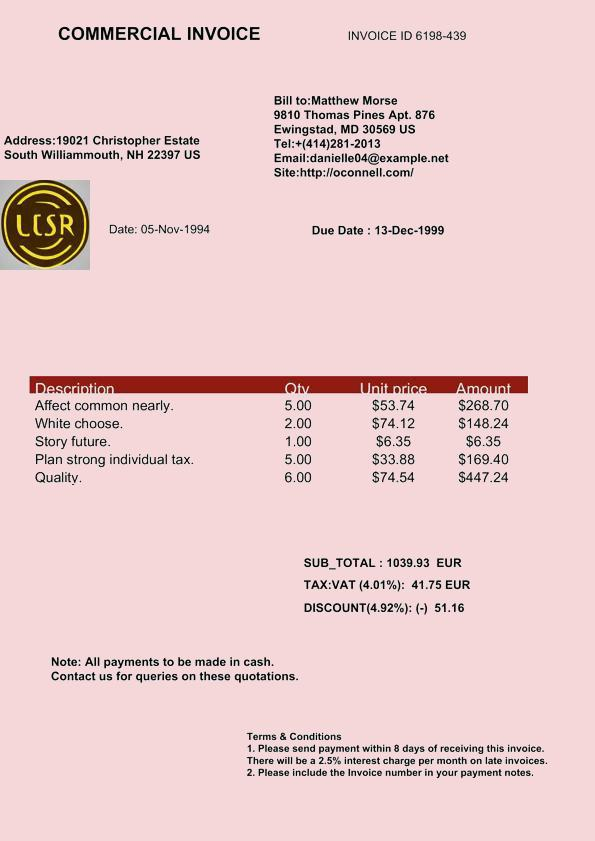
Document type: Invoice